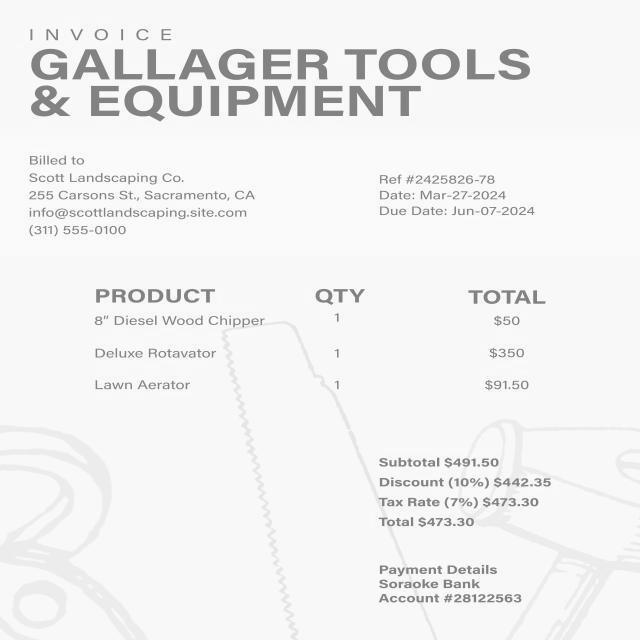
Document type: Invoice